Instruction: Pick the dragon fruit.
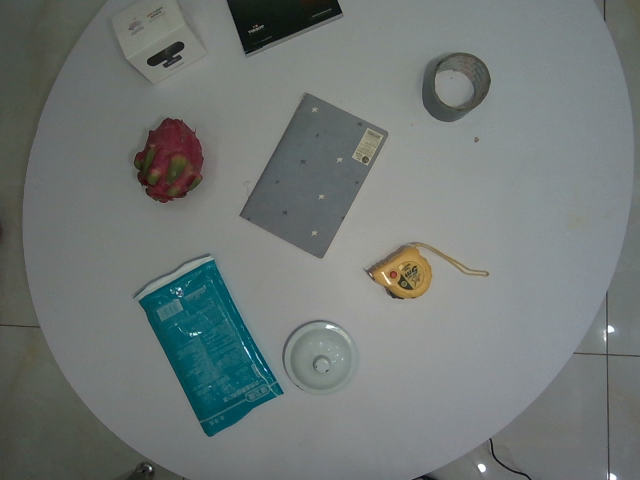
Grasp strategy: vertical